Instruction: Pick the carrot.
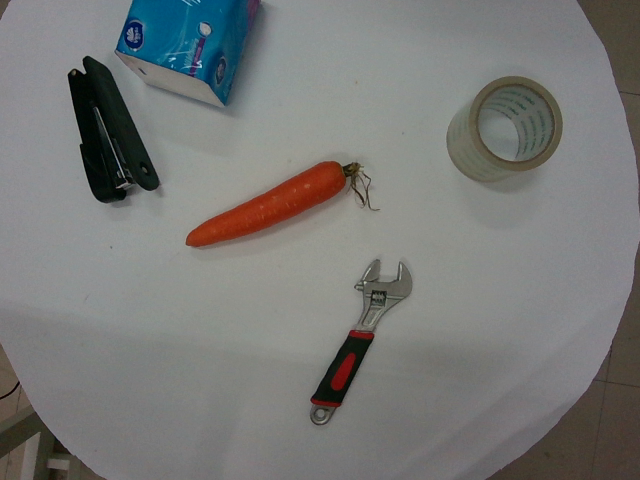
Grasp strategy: vertical